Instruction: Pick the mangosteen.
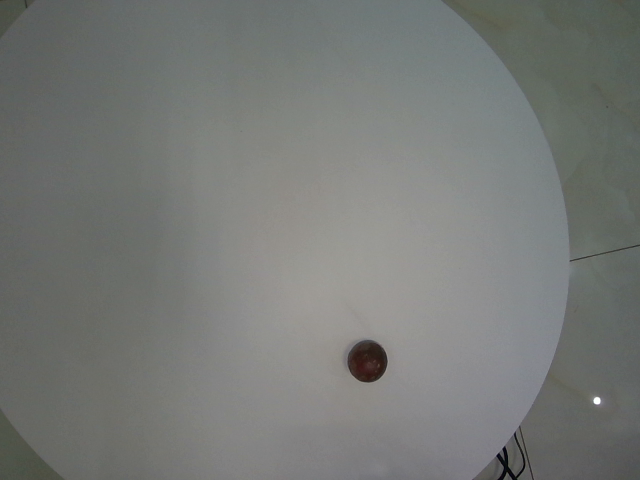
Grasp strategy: vertical